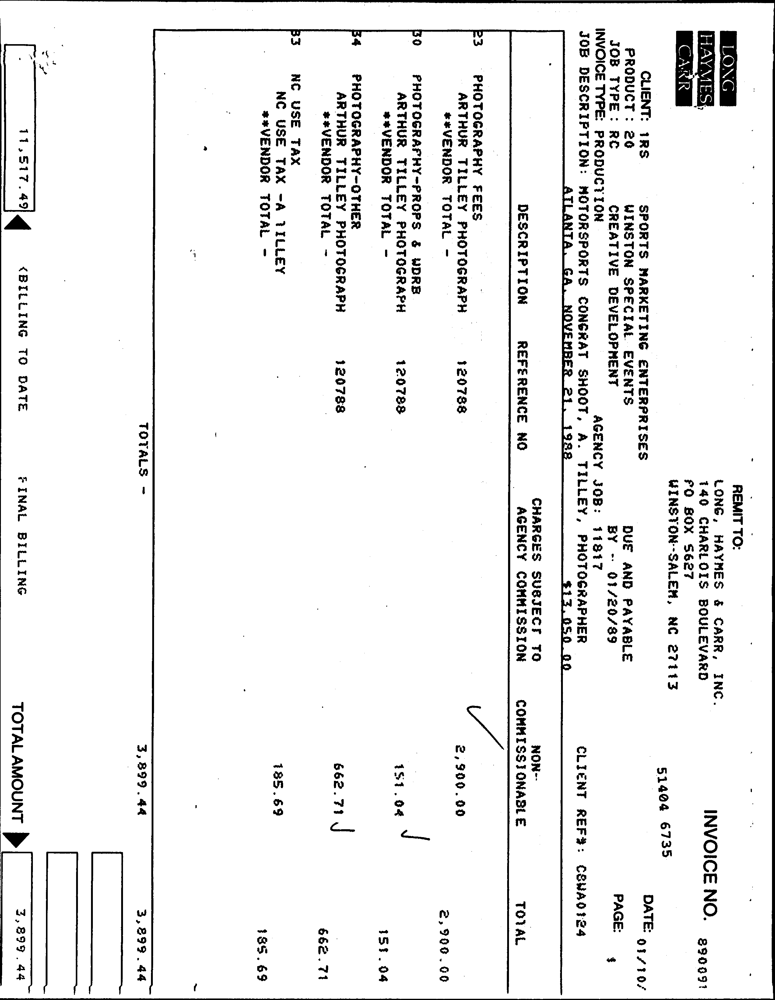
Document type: Invoice